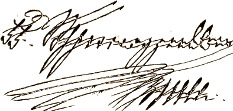
Signature of: prince felix of schwarzenberg